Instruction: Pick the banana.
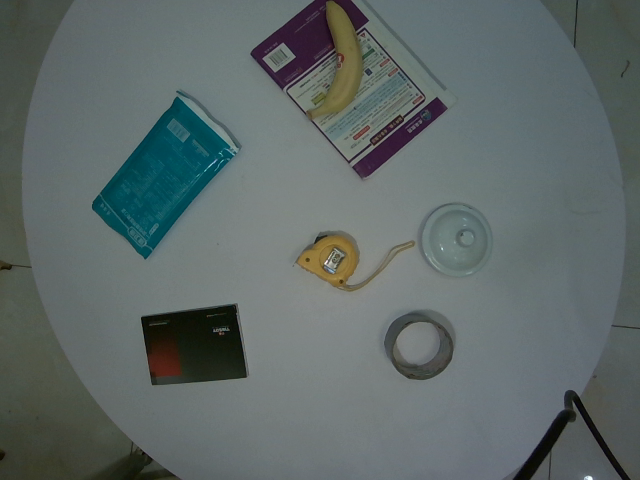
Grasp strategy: vertical